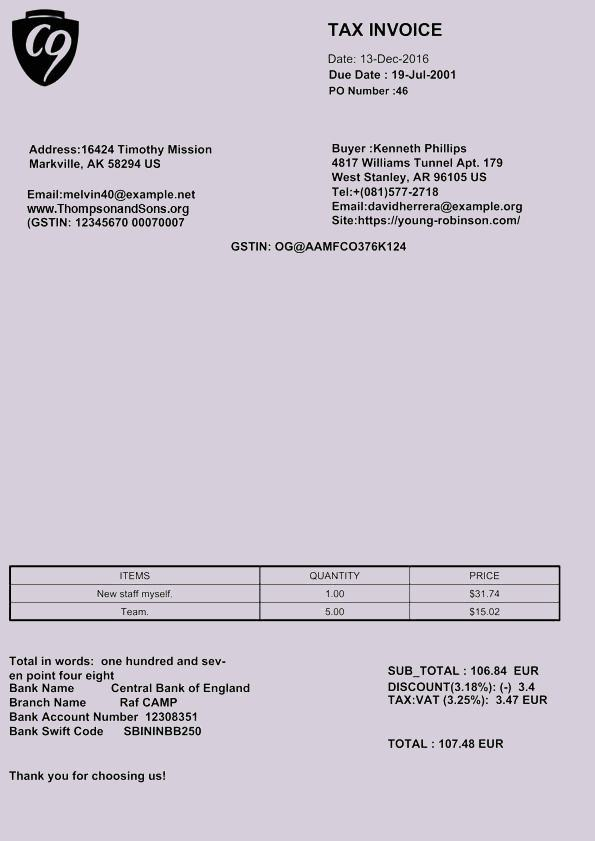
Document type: Invoice